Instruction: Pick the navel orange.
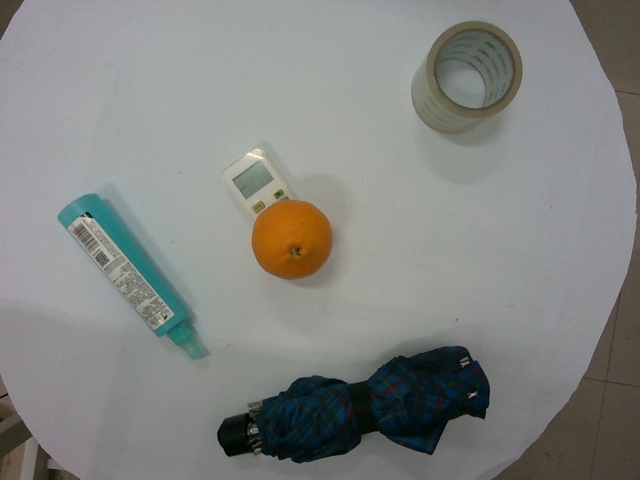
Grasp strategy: vertical